Question: What is the estimated tax bill amount according to the document?
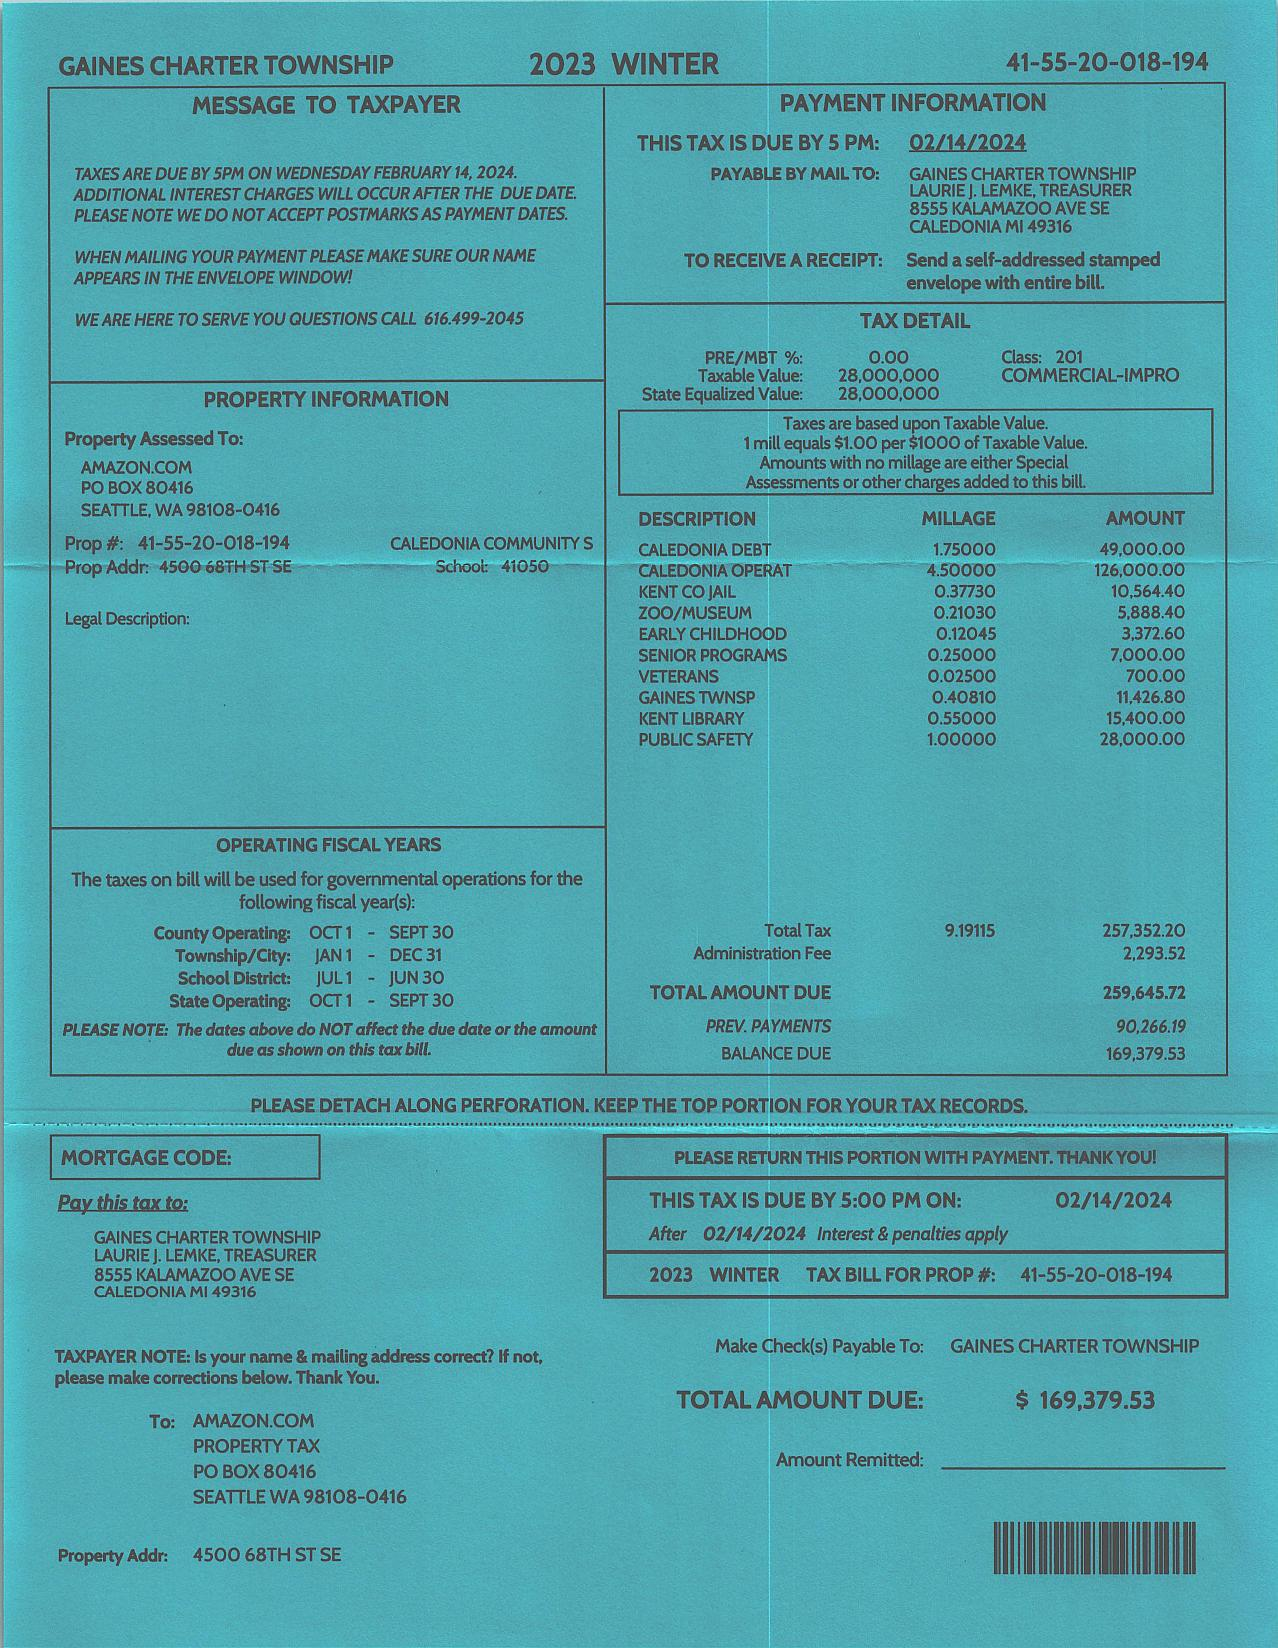
Answer: "259,645.72"